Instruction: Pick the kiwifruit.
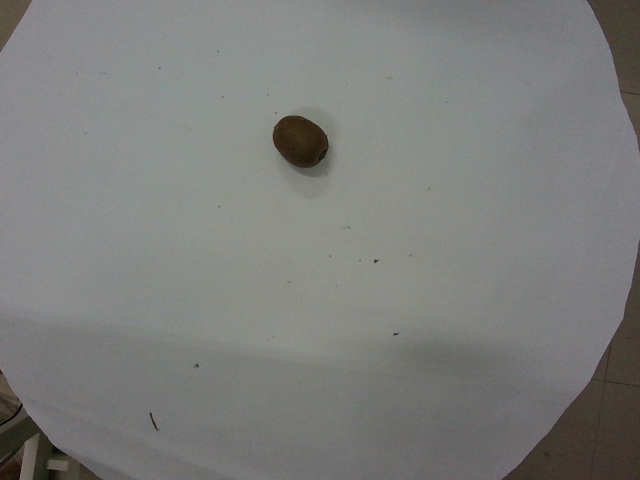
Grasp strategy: vertical